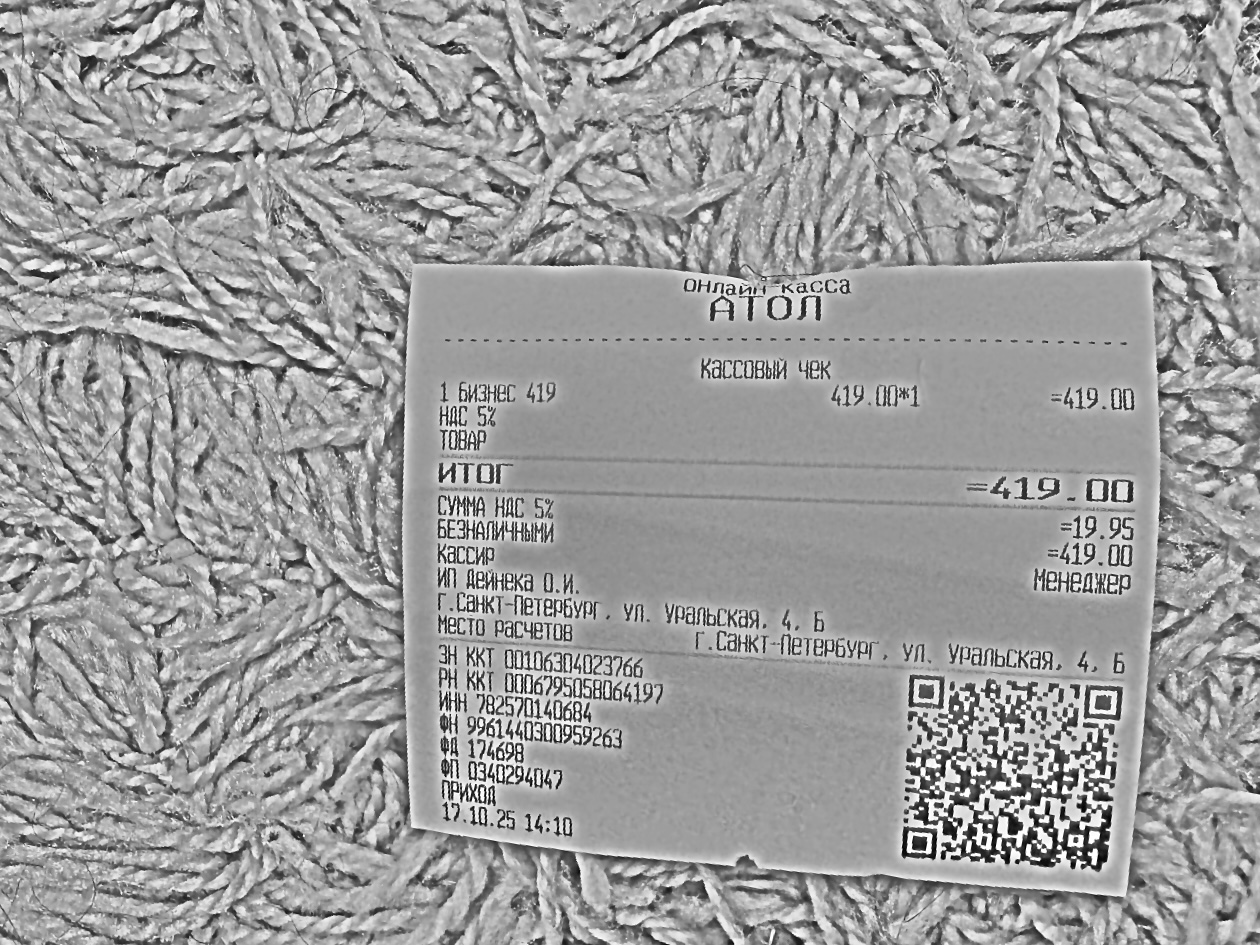
Продавец: ИП Дейнека О.И.
ИНН: 782570140684
Дата: 17.10.25
Товары: 1 Бизнес 419
Количество: 1
Цена: 419.00
Сумма: 419.00
Итого: 419.00